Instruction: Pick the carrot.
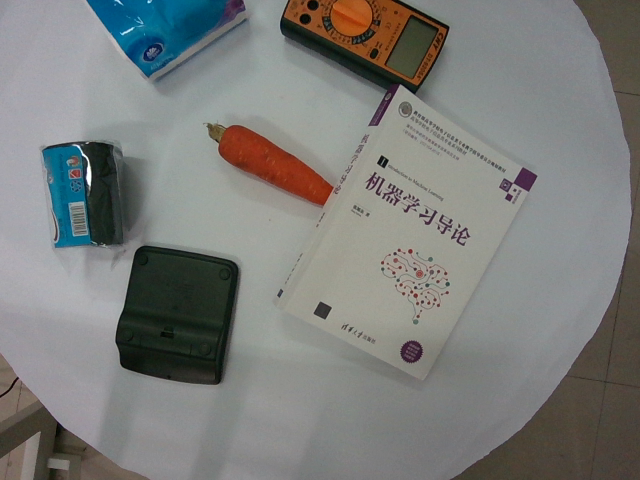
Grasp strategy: vertical